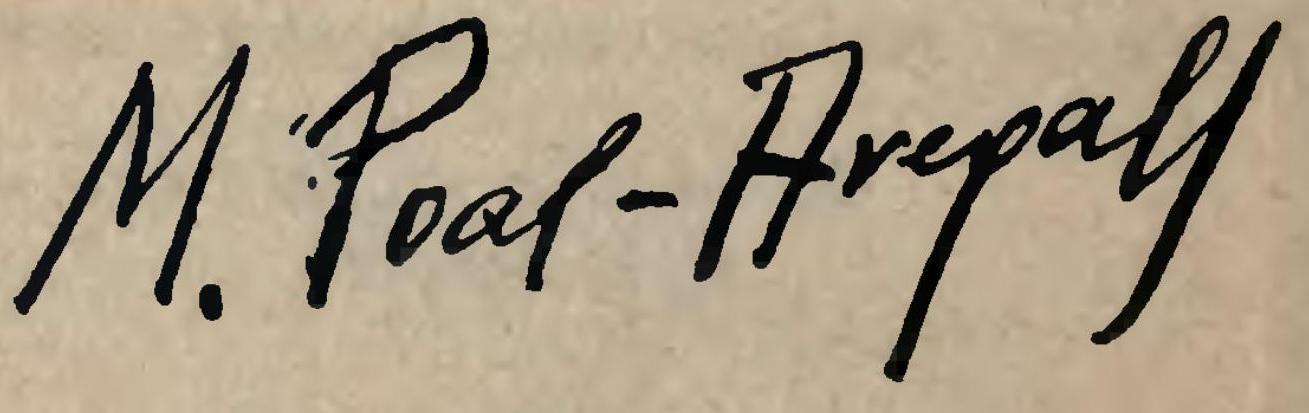
Signature of: miquel poal i aregall